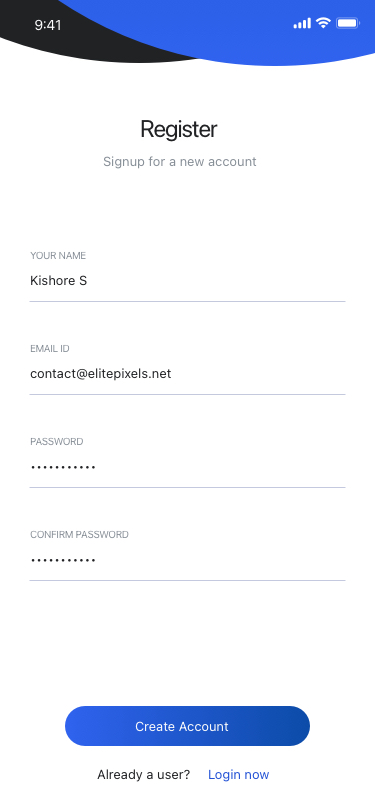
Text in this UI design:
Create Account
Register
Signup for a new account
YOUR NAME
Kishore S
EMAIL ID
contact@elitepixels.net
PASSWORD
•••••••••••
CONFIRM PASSWORD
•••••••••••
Already a user?
Login now